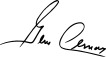
Signature of: eugene cernan